Question: Describe the condition in detail:
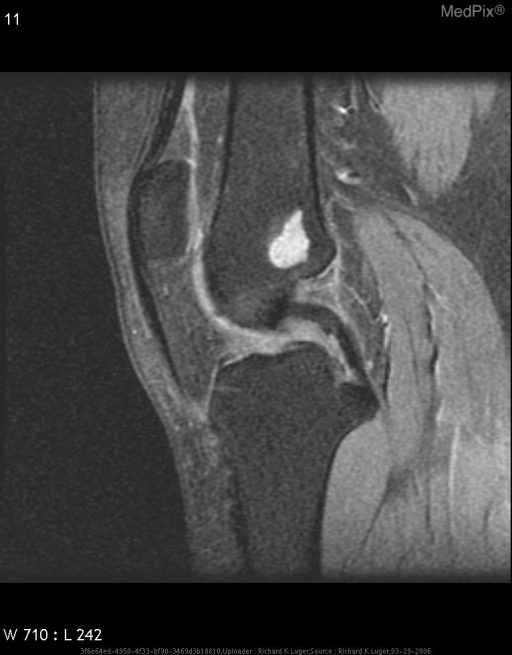
Answer: The disease is discussed as: A benign neoplasm composed of ectopic cartilage rests that have migrated into bones’ metaphysis from the growth plate. Enchondromas are usually singular, but multiple lesions may occur in enchondromatosis syndromes such as Ollier’s, Maffucci’s and metachondromatosis.  Enchondromas are a benign finding seen incidentally on plain radiographs MRI, and/or CT while investigating other pathology.

Typically, patients are 20-40 years old when the tumor is identified.  The patient with any of the enchondromatosis syndromes is typically younger when the first lesion is identified. There is no gender or racial predilection.

In the United States, enchondromas account for 12-14% of benign bone neoplasms and 3-10% of osseous neoplasms in general. They are most commonly found in the diaphyses of the hands and feet, and less commonly in the femur, humerus, or tibia.  Enchondromas present as small (<5 cm) lytic masses which have a pattern of lobulated arcs and rings indicative of their chondroid matrix.  When found in the larger bones, they are usually metaphyseal, centrally located and can have a sclerotic margin.

Frequently plain radiographs are adequate to identify and diagnose enchondromas.  Occasionally, further imaging such as CT or MRI may be required to offer a more complete picture of the bone surrounding the tumor.  Bone scans are usually ineffective in the diagnosis of enchondromas as typical findings of mildly increased uptake are non-specific.

Enchondromas are benign but can cause pathologic fractures or can rarely progress to chondrosarcoma. This malignant transformation is of concern due to the destructive changes which occur in high grade tumors as well as the 5 year survival rate which is as low as 15% in high grade tumors.

Tumors found in the hands and feet have a virtually negligible transformation rate while those seen in the long and flat bones should be monitored more closely for transformation. Transformation to malignancy occurs much more frequently in patients with enchondromatosis.

The following radiographic changes are suggestive of this transformation to chondrosarcoma:
• 	Scalloping of the inner surface of the bone
• 	Thickening of the bone cortex
• 	Reactive bone growth on the outer surface of the bone
• 	Erosion surrounded by reactive bone
• 	Noticeable growth in the bony erosion
• 	MRI may identify cortical extension and extension to the soft tissue mass.

With the exception of enlarged digits when hands and feet are involved, physical exam of the patient with an enchondroma is usually unremarkable. Pain found on exam is attributable to either adjacent but non-related pathology, pathologic fracture resulting from the enchondroma, or should raise the clinical suspicion for progression to chondrosarcoma.

Differential diagnosis varies depending on whether calcifications are present.  In cases in which they are, bone infarct which may exhibit a serpiginous lining and low grade chondrosarcoma must be considered.  If the lesion is purely lytic, however, non-ossifying fibroma, simple bone cyst, fibrous dysplasia, eosinophilic granuloma, and clear cell chondrosarcoma should be considered.
When considering these diagnoses, the following factors are each used to rule out the diagnosis in question:
• 	Non-ossifying fibroma – usually cortically based, enchondromas are medullary based
• 	Simple bone cyst – usually seen before age 20
• 	Eosinophilic granuloma – also seen commonly in patients before age 20
• 	Fibrous dysplasia – has a ground glass appearance on imaging
• 	Clear cell chondrosarcoma – epiphyseally based, with extension into the metaphysis usually seen on MR

When asymptomatic, treatment of enchondromas consists of observation.  In the patient in whom a pathologic fracture has occurred, the fracture is usually allowed to heal, followed by curettage and filling of the cavity with bone fragments or cement.